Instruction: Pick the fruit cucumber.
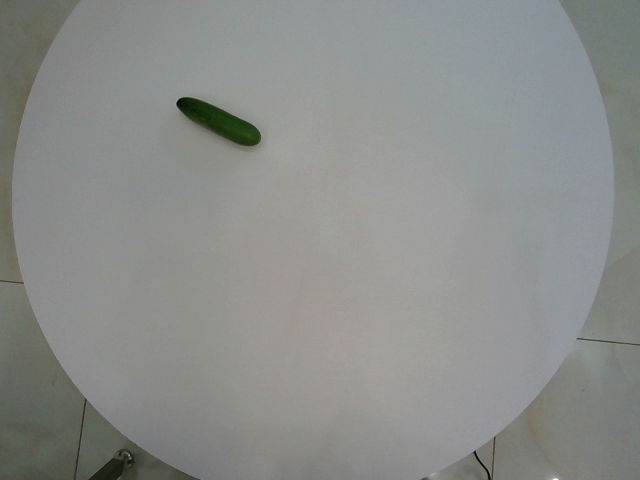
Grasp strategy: vertical